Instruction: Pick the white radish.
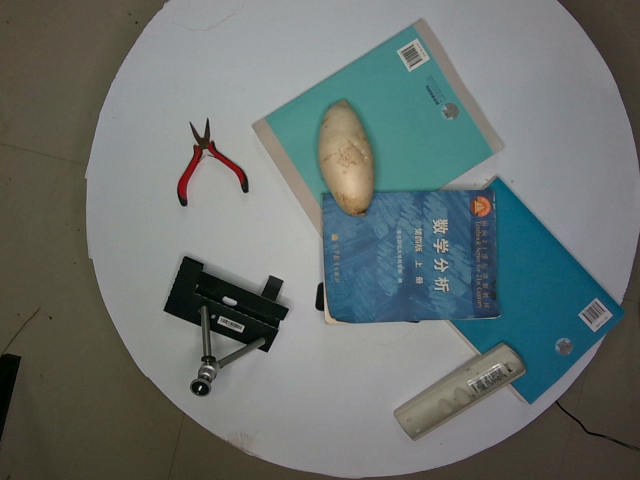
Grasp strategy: vertical